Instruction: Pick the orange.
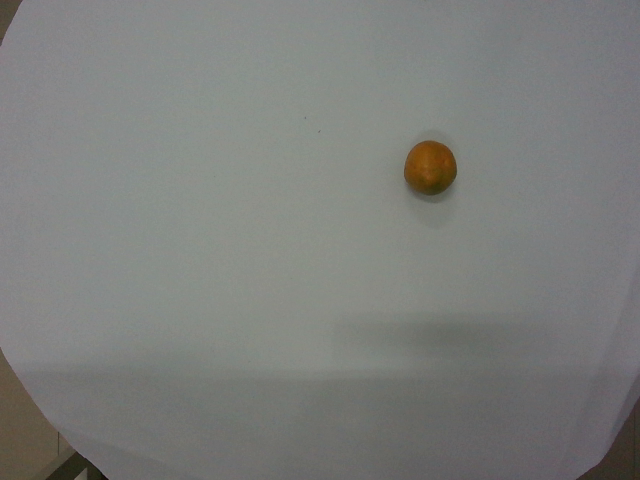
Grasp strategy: vertical